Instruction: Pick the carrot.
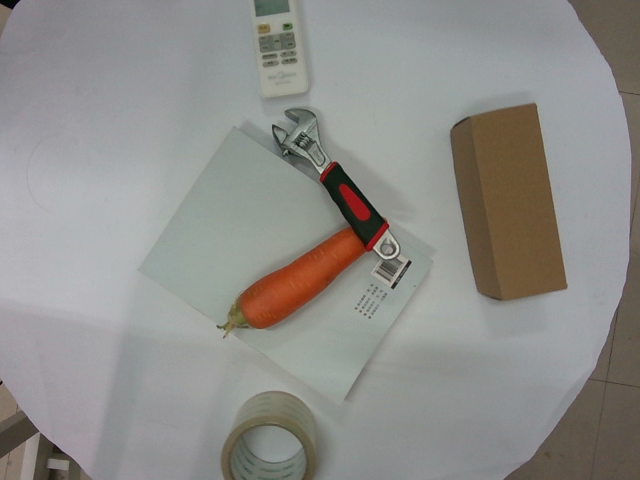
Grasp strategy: vertical